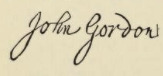
Signature of: john gordon